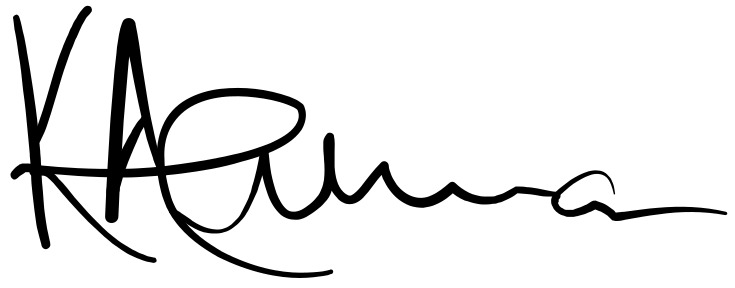
Signature of: kofi annan